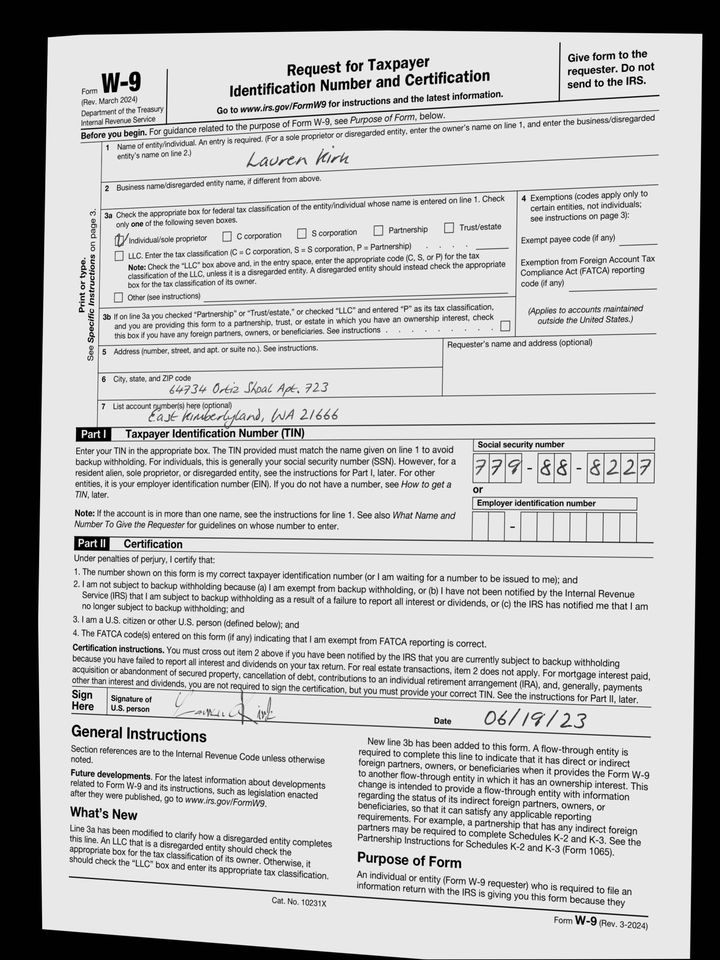
adr1: 64734 Ortiz Shoal Apt. 723
adr2: East Kimberlyland, WA 21666
cbx: yes
ssn: 779888227
enm: Lauren Kirk
sdt: 06/19/23